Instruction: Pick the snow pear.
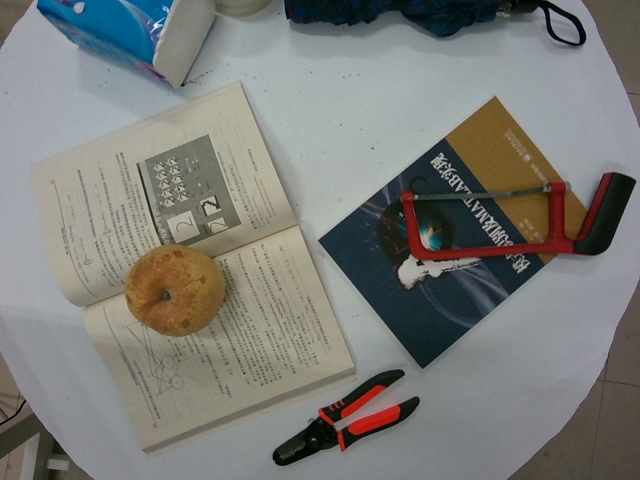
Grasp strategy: vertical